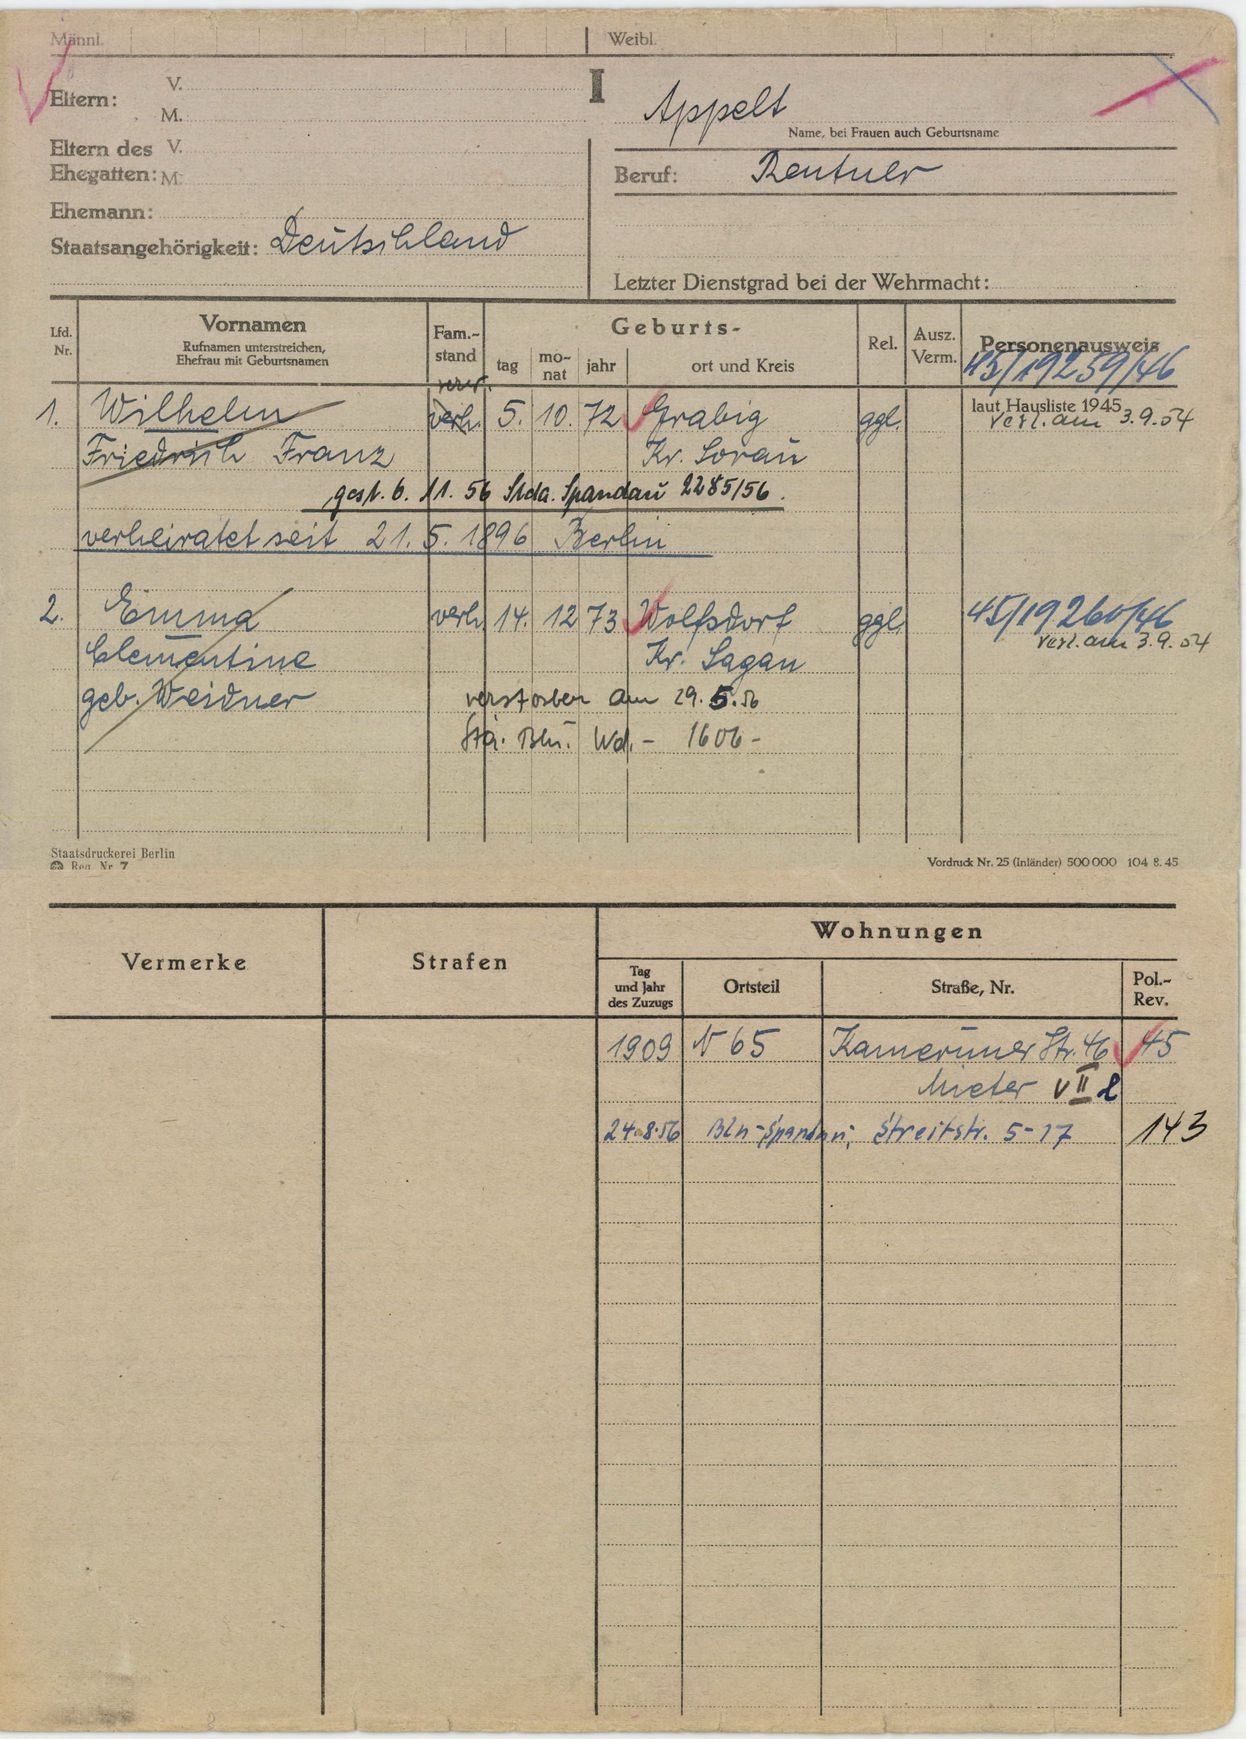
Appelt